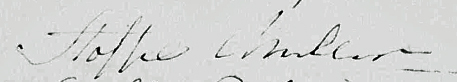
Signature of: stoffel muller